Question: What is the suspected problem?
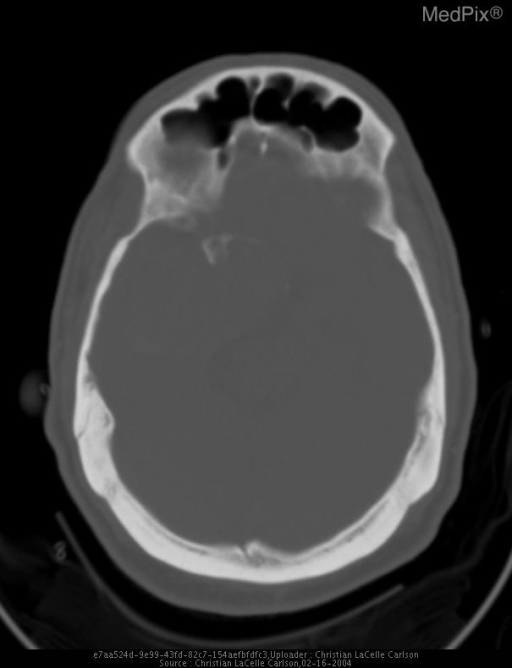
Answer: The findings suggest A large hyperdense extraaxial mass with hypodense cystic regions fills the right middle cranial fossa in the area of the sphenoid ridge.  The mass involves the skull base and indents the right frontotemporal parenchyma with local mass-effect and edema with protrusion into the right lateral ventricle and compression of the upper aspect of the right midbrain.  Basal cisterns and lateral ventricles remain open.  There has been bony remodeling and scalloping of the skull base.  Calcification and hyperostosis are also present.  There is no evidence of acute intracranial hemorrhage.. A large hyperdense extraaxial mass with hypodense cystic regions fills the right middle cranial fossa in the area of the sphenoid ridge.  The mass involves the skull base and indents the right frontotemporal parenchyma with local mass-effect and edema with protrusion into the right lateral ventricle and compression of the upper aspect of the right midbrain.  Basal cisterns and lateral ventricles remain open.  There has been bony remodeling and scalloping of the skull base.  Calcification and hyperostosis are also present.  There is no evidence of acute intracranial hemorrhage.. The patient might have a history of Middle aged white male status post motor vehicle accident after passing out at the wheel in stable and lucid condition.  Patient is a civilian trauma who is ineligible for care follow-up and definitive care at our military institution..